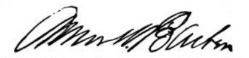
Signature of: amos w barber